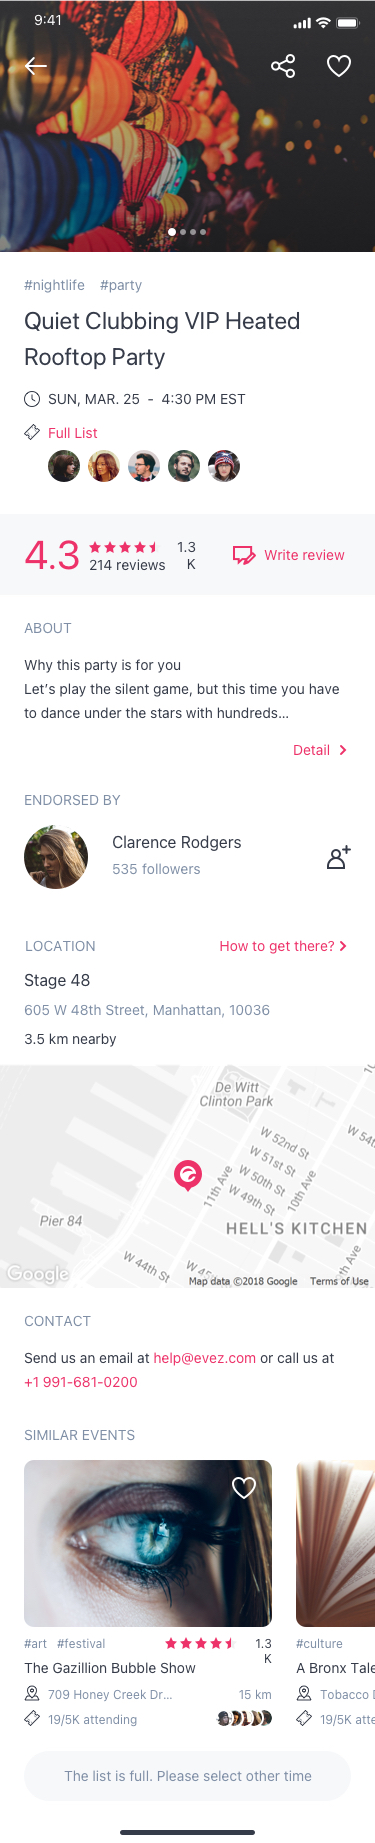
Text in this UI design:
4.5
3.3K
1.2K reviews
Write review
Write review
Why this party is for you
Let’s play the silent game, but this time you have to dance under the stars with hundreds…
ABOUT
Detail
Send us an email at help@evez.com or call us at +1 991-681-0200
CONTACT
SIMILAR EVENTS
The Gazillion Bubble Show
#art
#festival
19/5K attending
709 Honey Creek Dr…
15 km
1.3K
A Bronx Tale The Musical - Broadway
#culture
19/5K attending
Tobacco Dock, London
Quiet Clubbing VIP Heated Rooftop Party
SUN, MAR. 25  -  4:30 PM EST
Full List
#nightlife
#party
ENDORSED BY
LOCATION
Stage 48
605 W 48th Street, Manhattan, 10036
3.5 km nearby
How to get there?